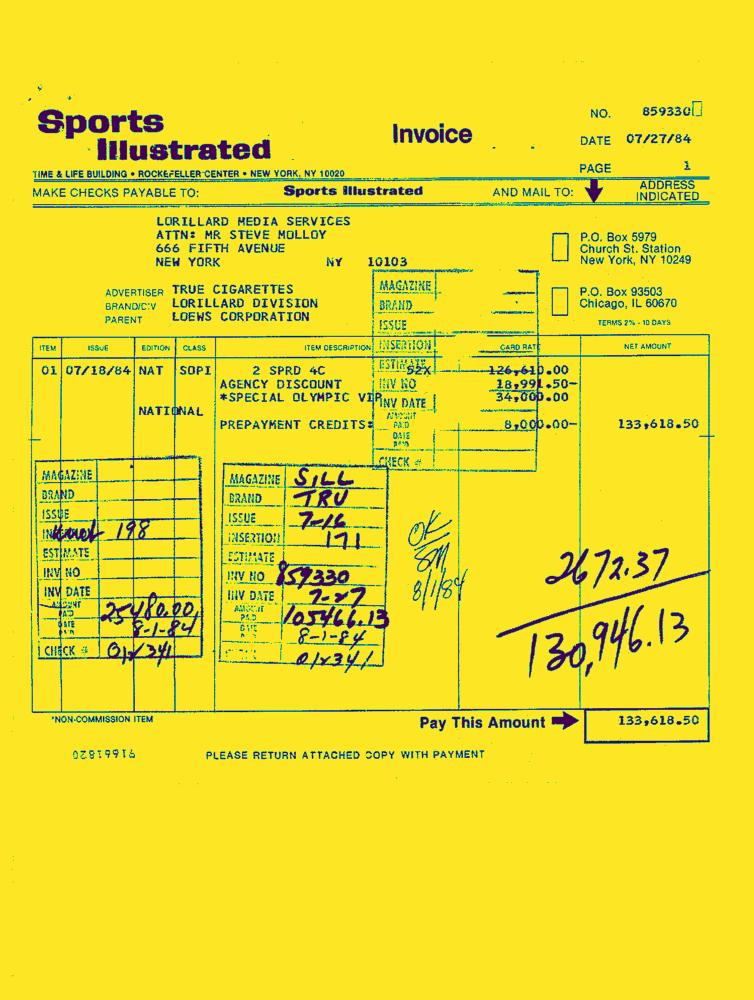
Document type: Invoice-Doc